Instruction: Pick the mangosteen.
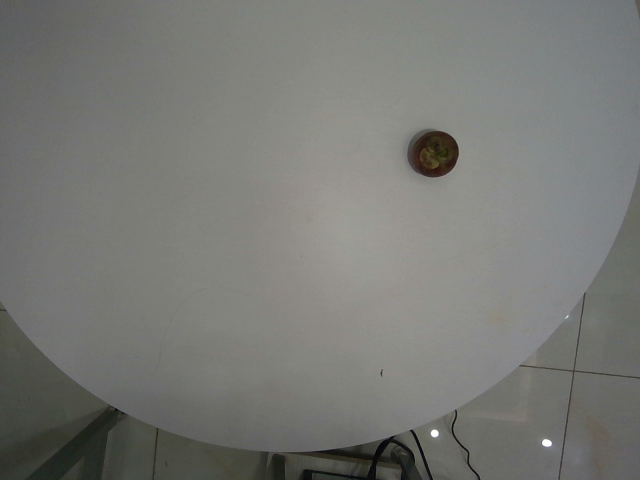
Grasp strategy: vertical